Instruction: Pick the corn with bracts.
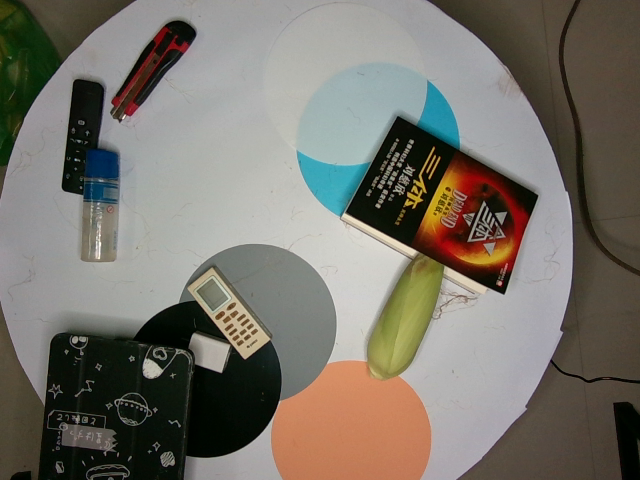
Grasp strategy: vertical